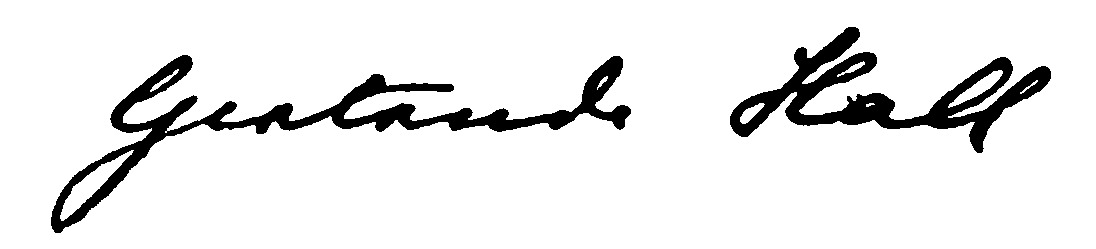
Signature of: gertrude hall brownell